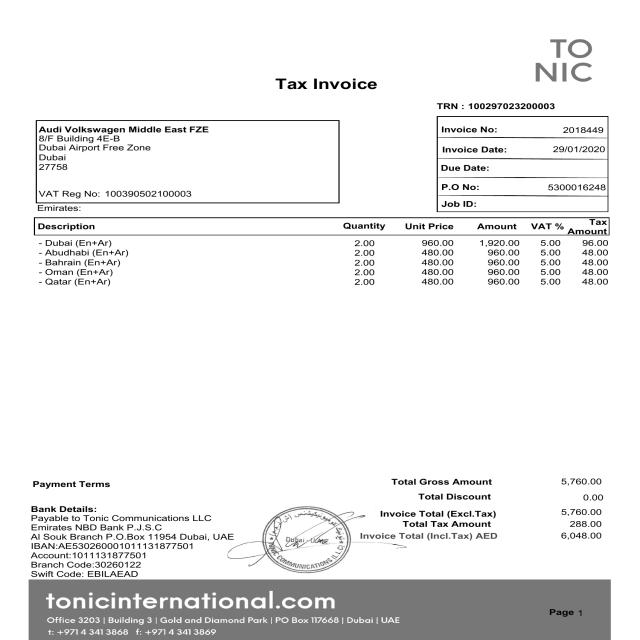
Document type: Invoice